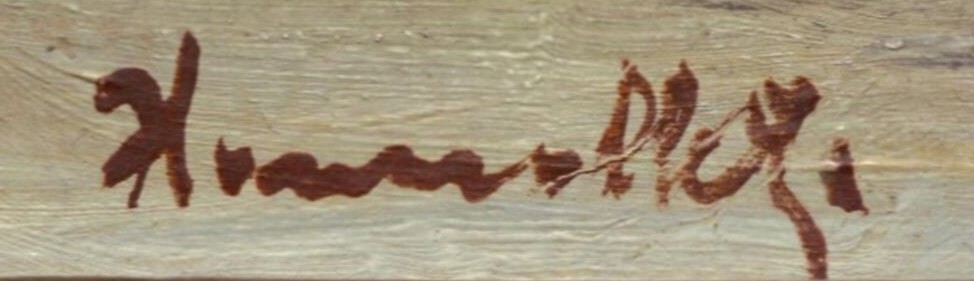
Signature of: antonín homolka